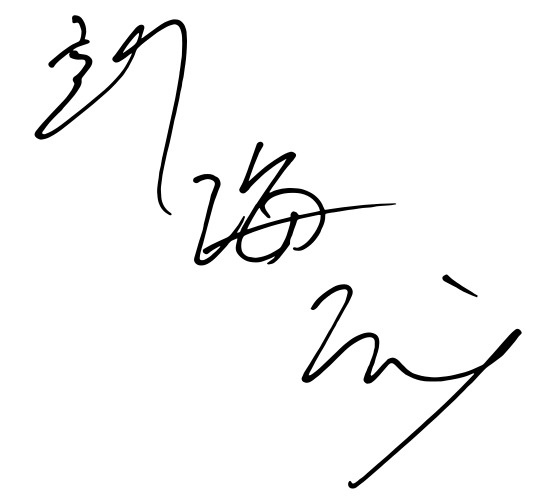
Signature of: makoto shinkai